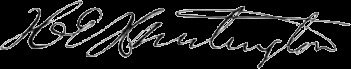
Signature of: henry e huntington